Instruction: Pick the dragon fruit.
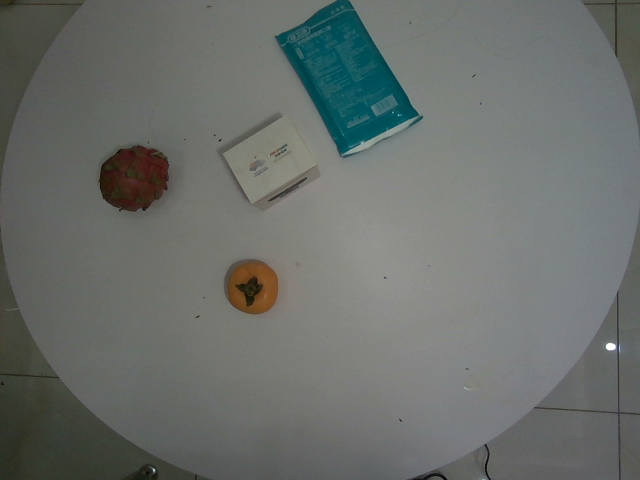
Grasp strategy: vertical